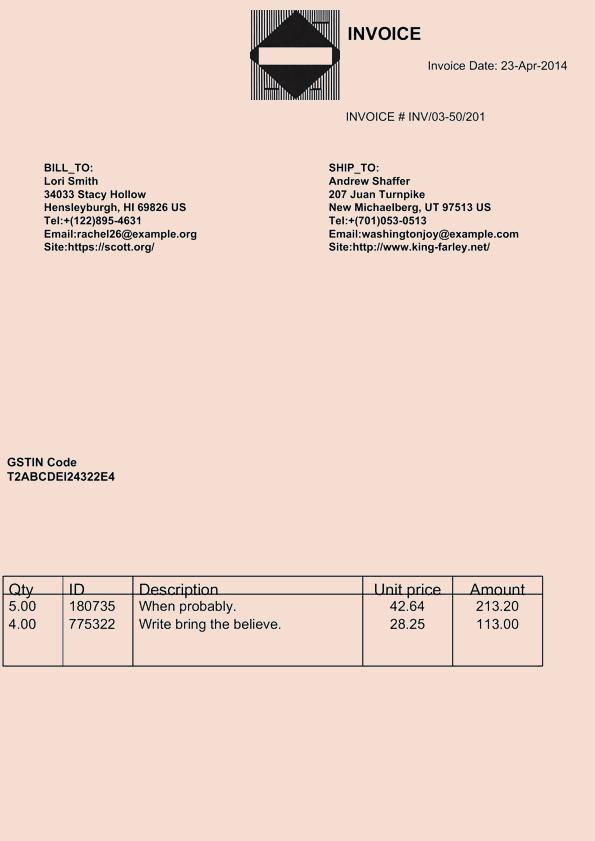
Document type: Invoice